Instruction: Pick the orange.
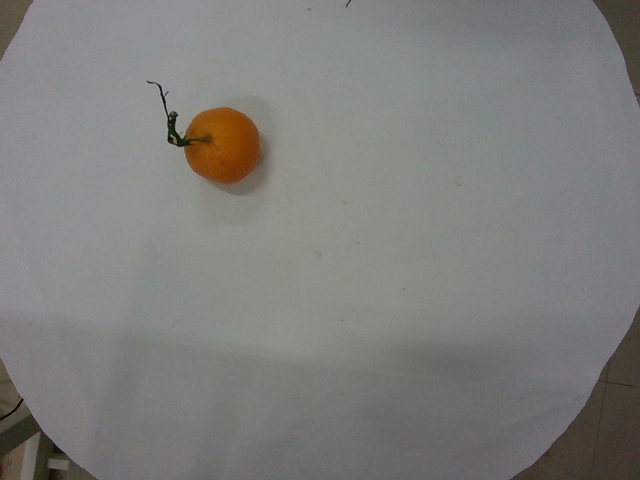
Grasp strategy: vertical